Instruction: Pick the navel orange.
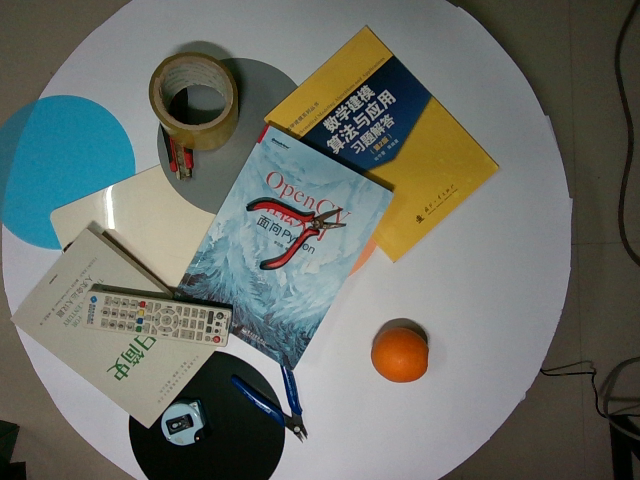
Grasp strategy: vertical